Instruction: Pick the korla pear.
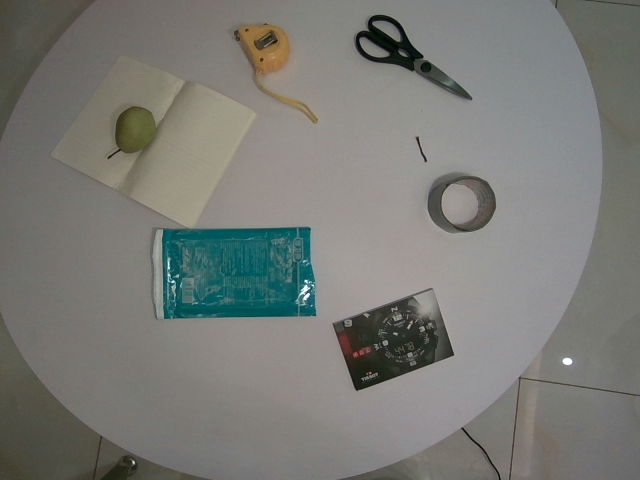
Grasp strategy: vertical